Question: What is the suspected problem?
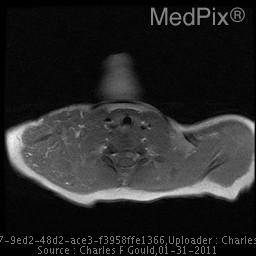
Answer: The findings suggest Lobulated, intensely enhancing mass lesion with high flow intralesional vessels.. Axial SPGR T1 again demonstrating an inflitrative lobulated mass that is isointense to muscle.. The patient might have a history of 15 month old baby girl with enlarging right supraclavicular / shoulder mass..